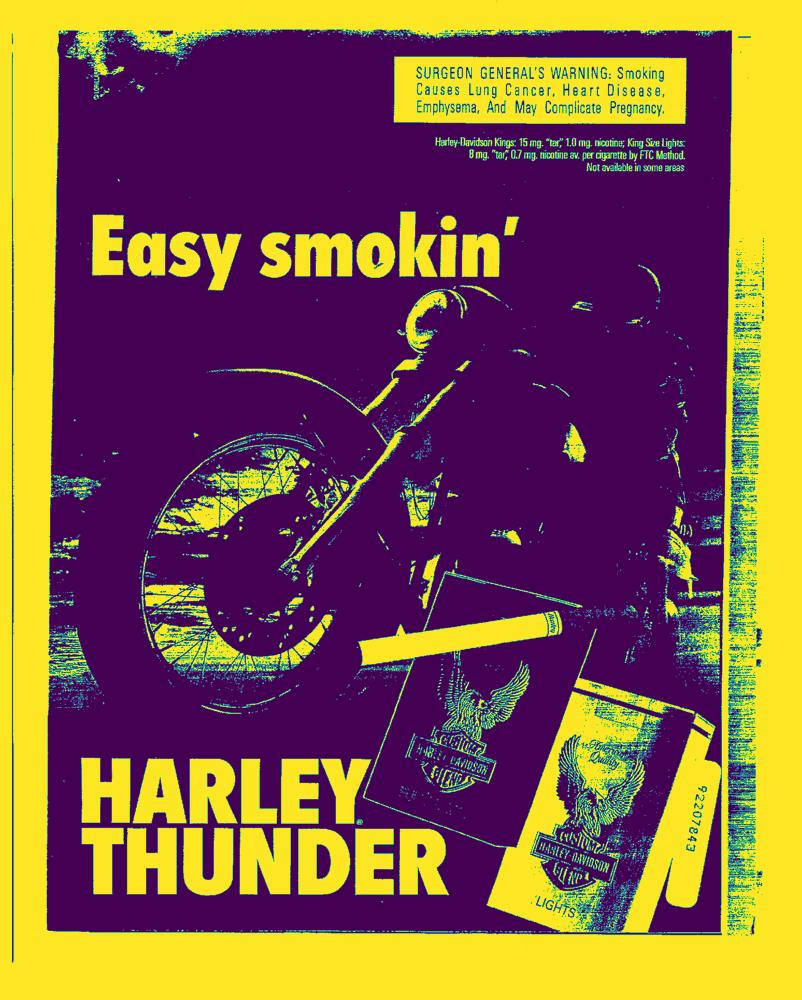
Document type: AD